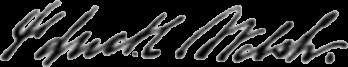
Signature of: patrick walsh